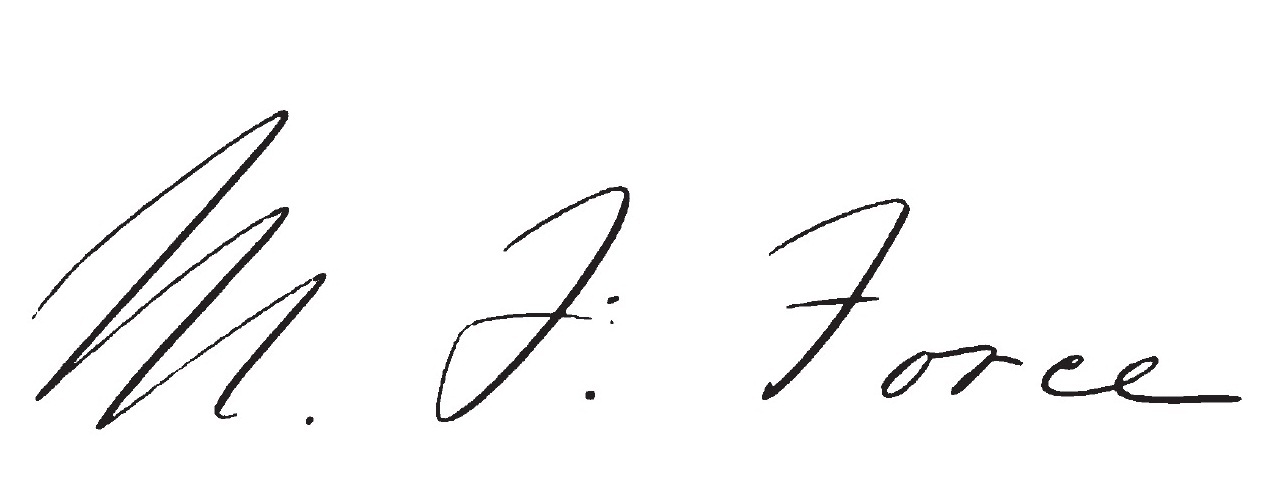
Signature of: manning force